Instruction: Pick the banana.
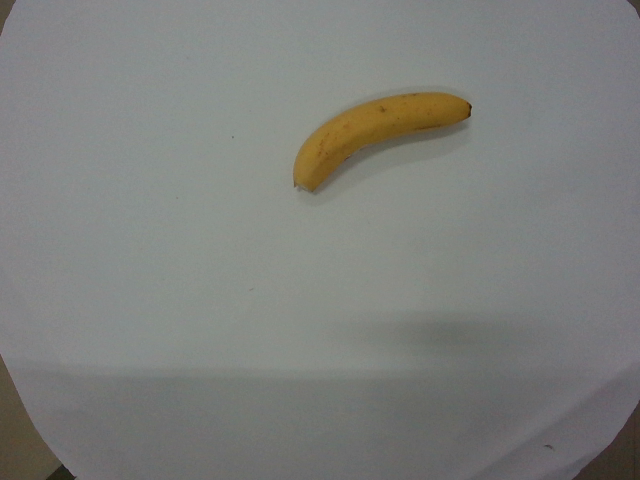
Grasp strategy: vertical